Question: What are the imaging findings?
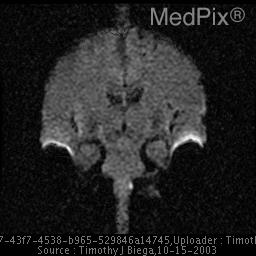
Answer: The imaging shows Axial FLAIR images demonstrate multiple punctate foci of signal abnormality in the deep white matter.  Axial and coronal diffusion images demonstrate a single focus of high signal within the left medulla consistent with recent infarct. Coronal diffusion image demonstrates high signal within the left medulla consistent with recent infarct..